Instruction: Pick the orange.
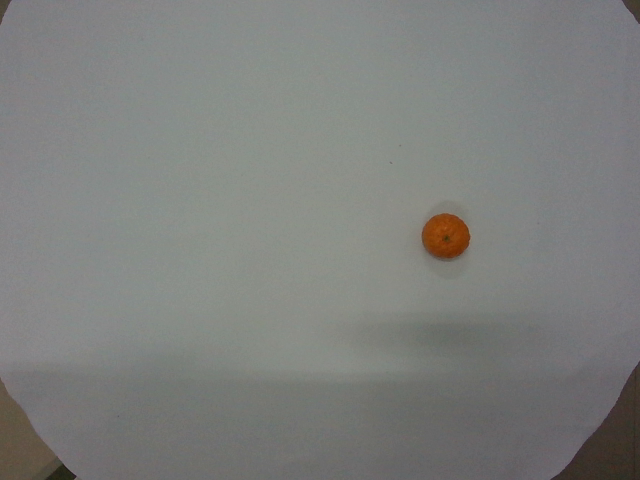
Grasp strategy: vertical